Question: Talk about the condition:
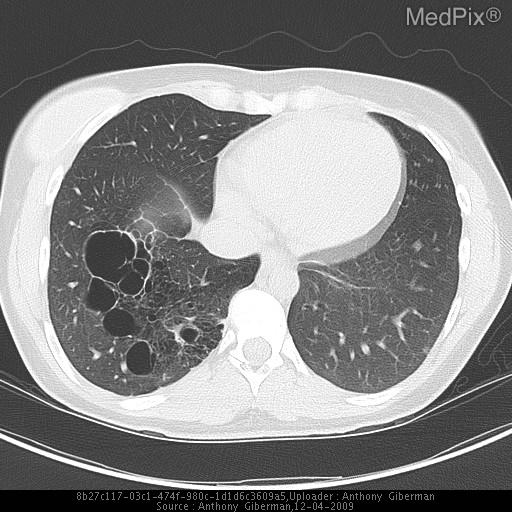
Answer: The disease is discussed as: Pulmonary sequestration is a developmental thoracic anomaly. A sequestration is an abnormal congenital mass of lung lacking a normal communication with the tracheobronchial tree and is supplied by abnormal vessels from the descending aorta. It is NONFUNCTIONING lung.

Pulmonary sequestrations are divided into extralobar (covered by their own pleura, venous return via systemic veins) or intralobar (covered by pleura of the adjacent normal lung, venous return via pulmonary veins). Most appear as a triangular or oval-shaped mass in the medial and basal portion of a lung and more are commonly left (extralobar 90%, intralobar 60%). Extralobar sequestrations are always airless. Intralobar sequestrations are mostly airless though there may be "collateral air drift" via the pores of Kohn. Most are clinically silent until they become infected and can present as recurrent pneumonias. Extralobar sequestrations often present in neonatal life and intralobar in older children and adults.

Also included in the category of thoracic anomalies are: pulmonary agenesis (pulmonary artery and lung bud are absent), pulmonary aplasia (pulmonary artery and lung parenchyma are absent but a blind-ending bronchial stump exists), unilateral pulmonary hypoplasia/scimitar syndrome with aberrant pulmonary venous return* (small RIGHT pulmonary artery with hypoplasia of all or part of RIGHT lung AND partial anomalous drainage of the pulmonary veins - subdiaphragmatic into IVC, hepatic or portal veins), unilateral pulmonary hypoplasia secondary to congenital diaphragmatic hernia, bilateral pulmonary hypoplasia (incompatible with life), congenital lobar emphysema (isolated and progressive hyperinflation of a single lobe likely secondary to dysplasia, hypoplasia, or immaturity of bronchial cartilage in involved lobe), CCAM or Congenital Cystic Adenomatoid Malformation (abnormal proliferation of terminal respiratory structures lacking mature alveoli resulting in a cystic mass structure, usually unilobar), bronchogenic cysts (bronchopulmonary foregut malformation likely secondary to an ectopic bronchial bud which communicates with the tracheobronchial tree), esophageal duplication cyst (bronchopulmonary foregut malformation usually of distal esophageal wall), and neurenteric cyst (failed separation of pulmonary and notochordal elements in 3rd gestational week). Note ^.

* cardiac abnormalities
^ Acquired unilateral pulmonary hypoplasia (Swyer-James or MacLeod syndrome) is post-infectious.